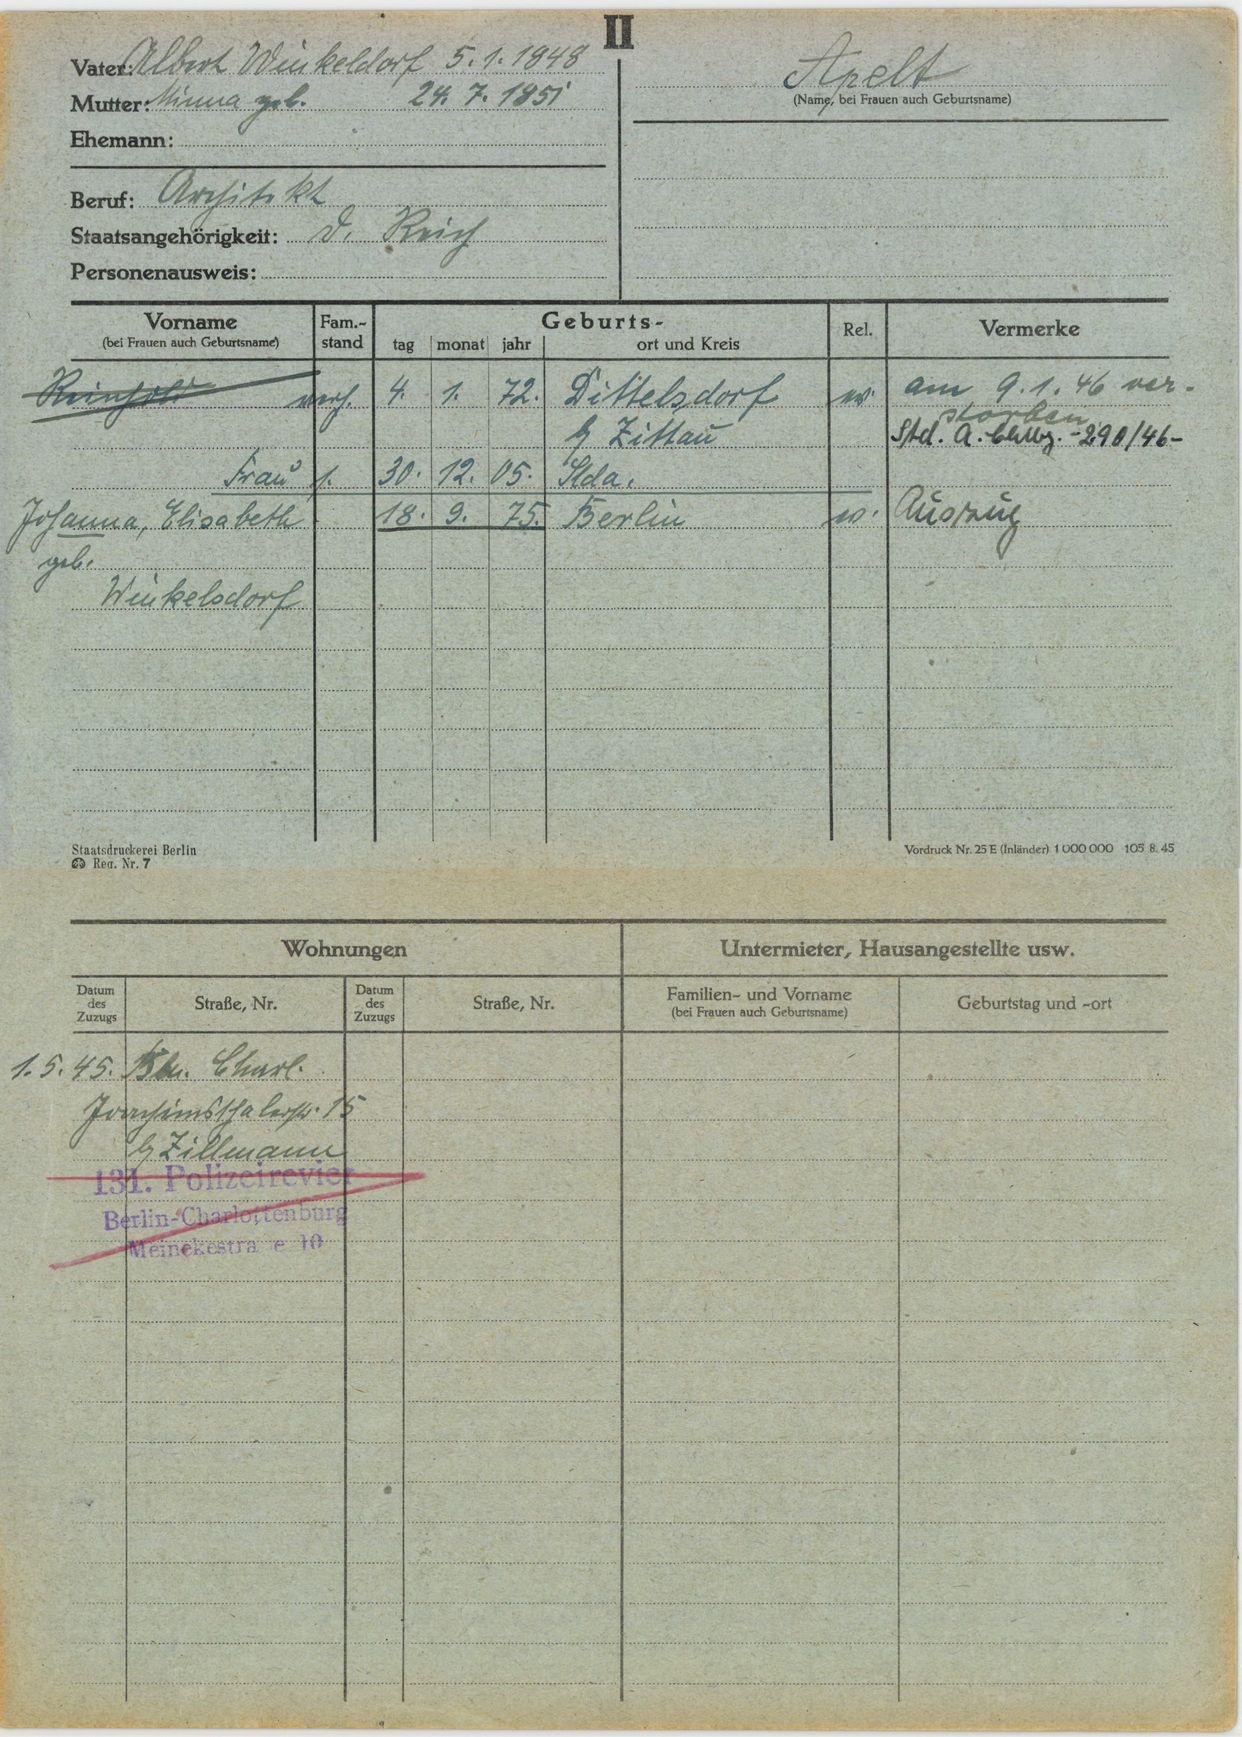
Apelt